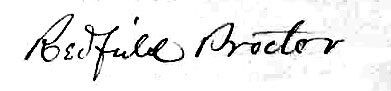
Signature of: redfield proctor